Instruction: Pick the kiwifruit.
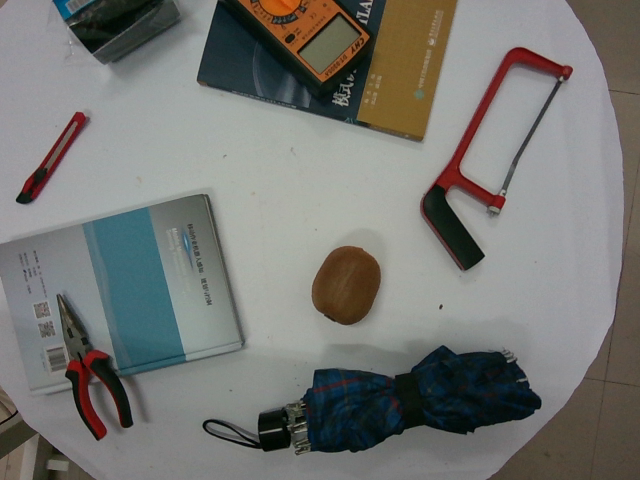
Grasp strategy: vertical